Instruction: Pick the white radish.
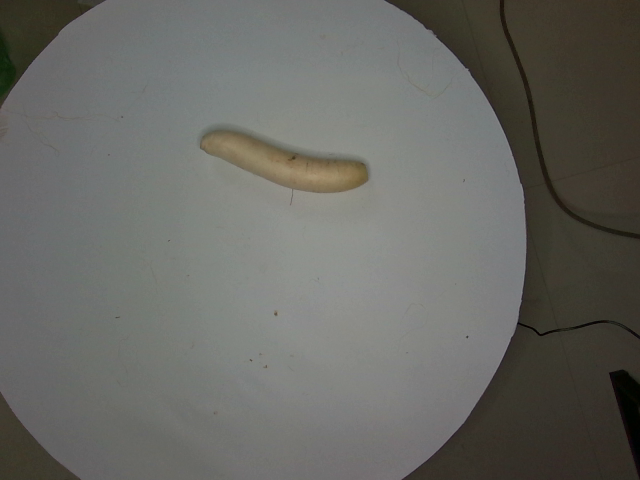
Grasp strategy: vertical